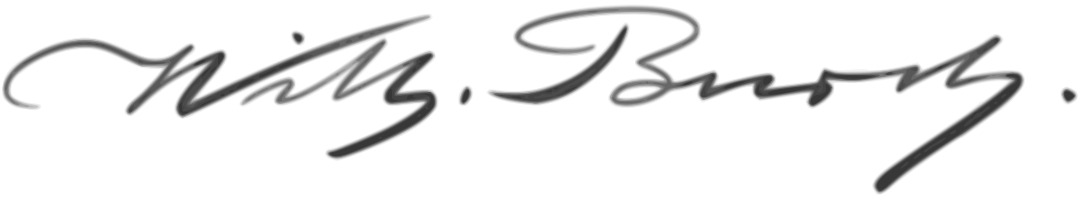
Signature of: wilhelm busch